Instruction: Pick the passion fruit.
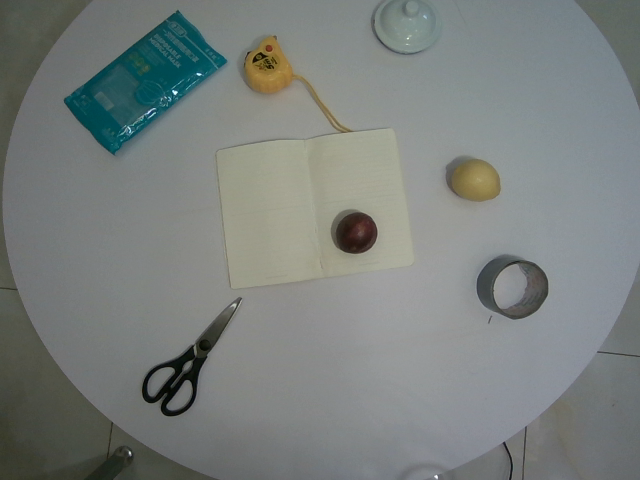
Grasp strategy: vertical